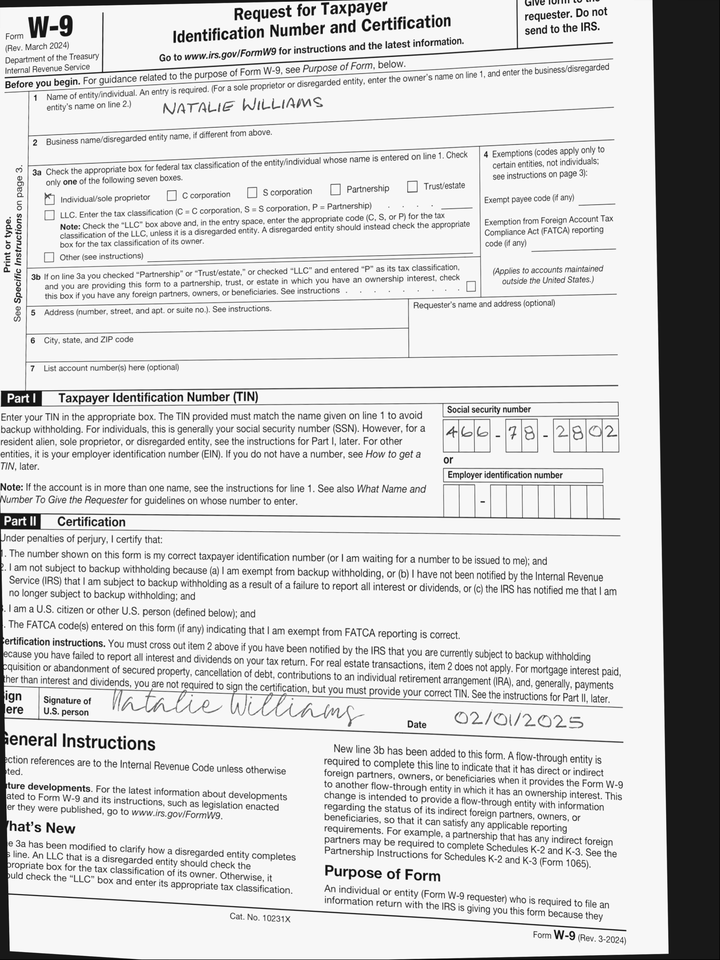
cbx: yes
ssn: 466782802
enm: Natalie Williams
sdt: 02/01/2025